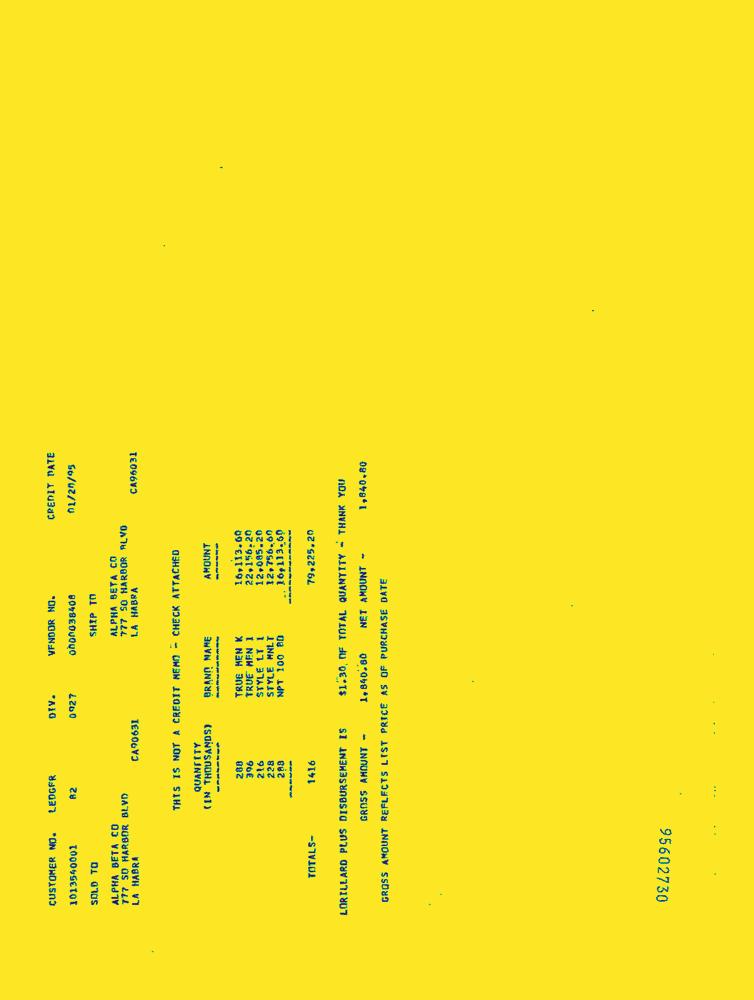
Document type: Invoice-Doc